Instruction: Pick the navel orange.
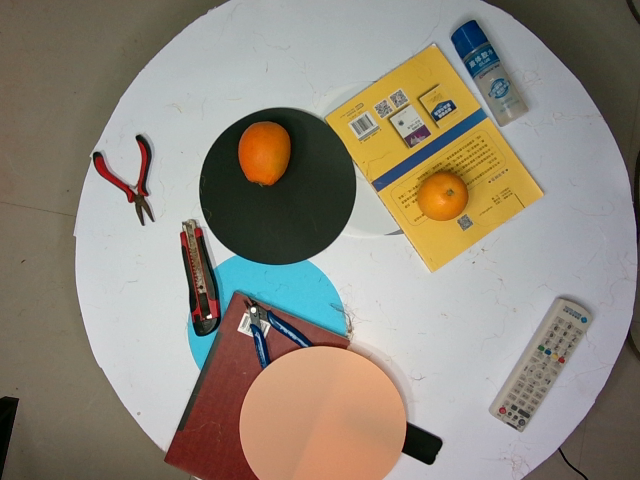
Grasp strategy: vertical